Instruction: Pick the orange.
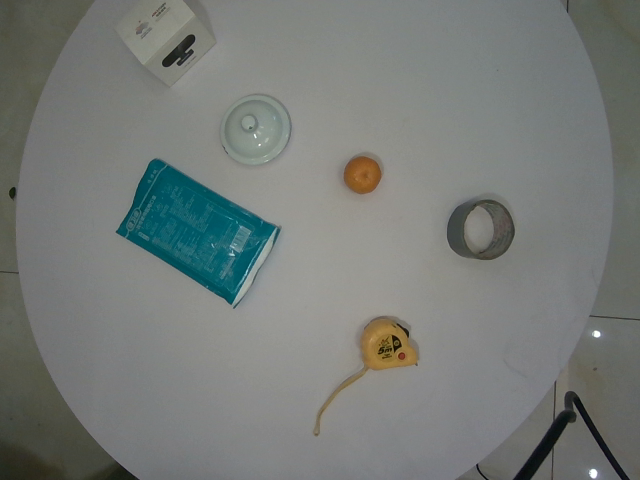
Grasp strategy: vertical